Question: What was observed in the imaging?
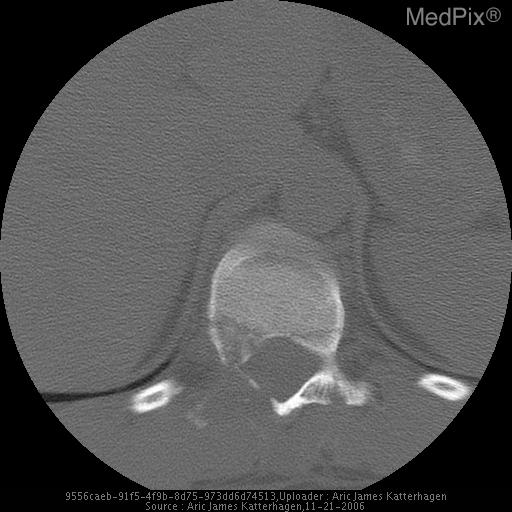
Answer: The imaging shows T11 Fracture of vertebral body, posterior elements, and widened interspinous space
T11 abnormal Hyperintense signal and compression on T1 MRI Fracture of T11 – CT image 4 of 6.